Question: In what way does the history help explain the case?
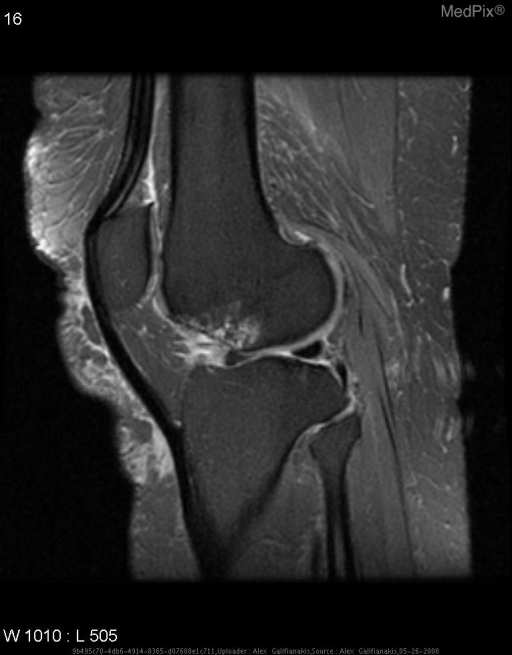
Answer: The patient's history of 72 year old female with knee pain. is key in understanding the case.